Question: How does the patient history play a role?
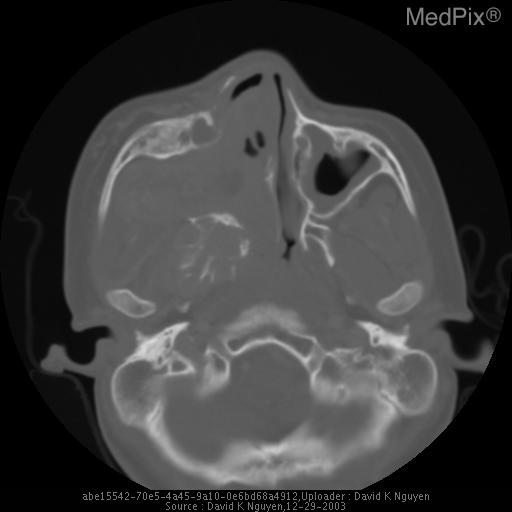
Answer: The patient's history of 14-year-old American Samoan male who presents with a history of epistaxis and expansile right facial mass. is key in understanding the case.